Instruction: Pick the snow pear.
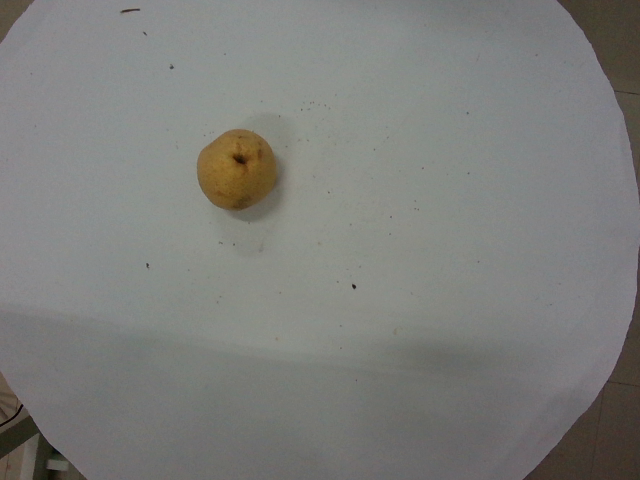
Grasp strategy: vertical